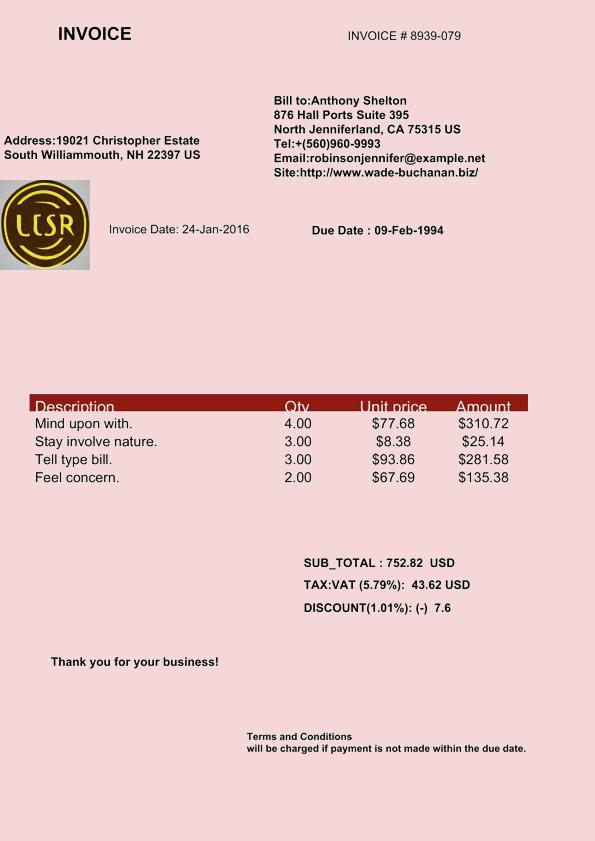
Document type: Invoice